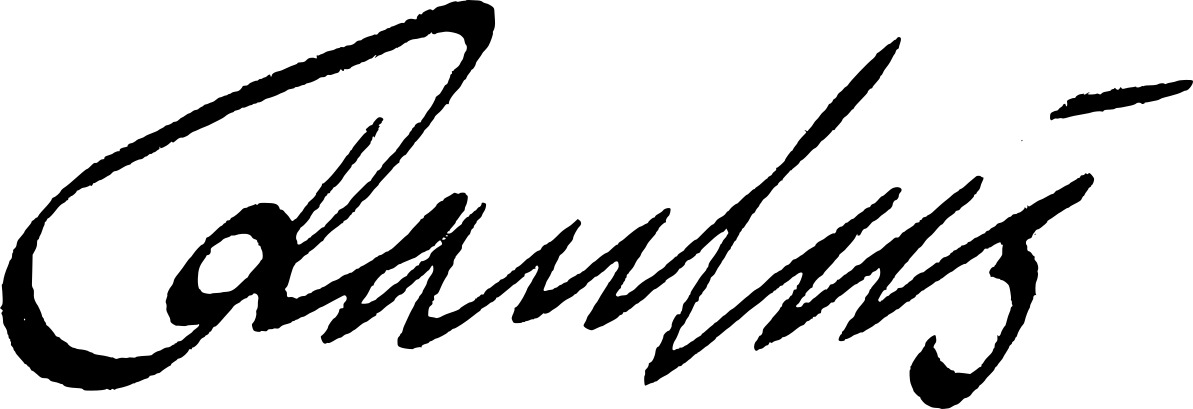
Signature of: friedrich paulus